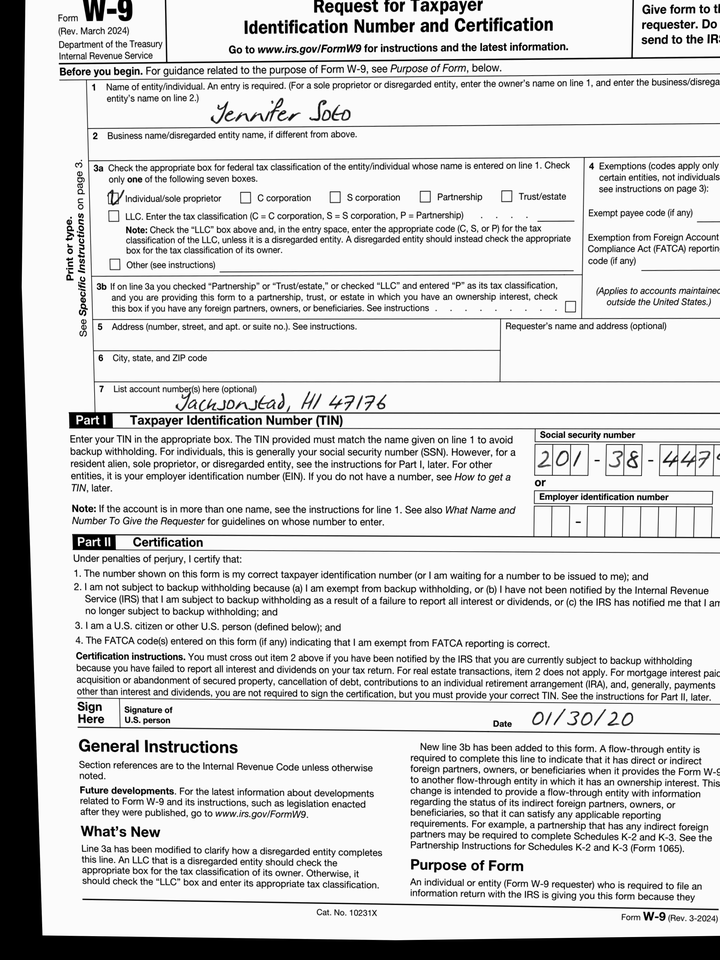
adr2: Jacksonstad, HI 47176
cbx: yes
ssn: 201384479
enm: Jennifer Soto
sdt: 01/30/20